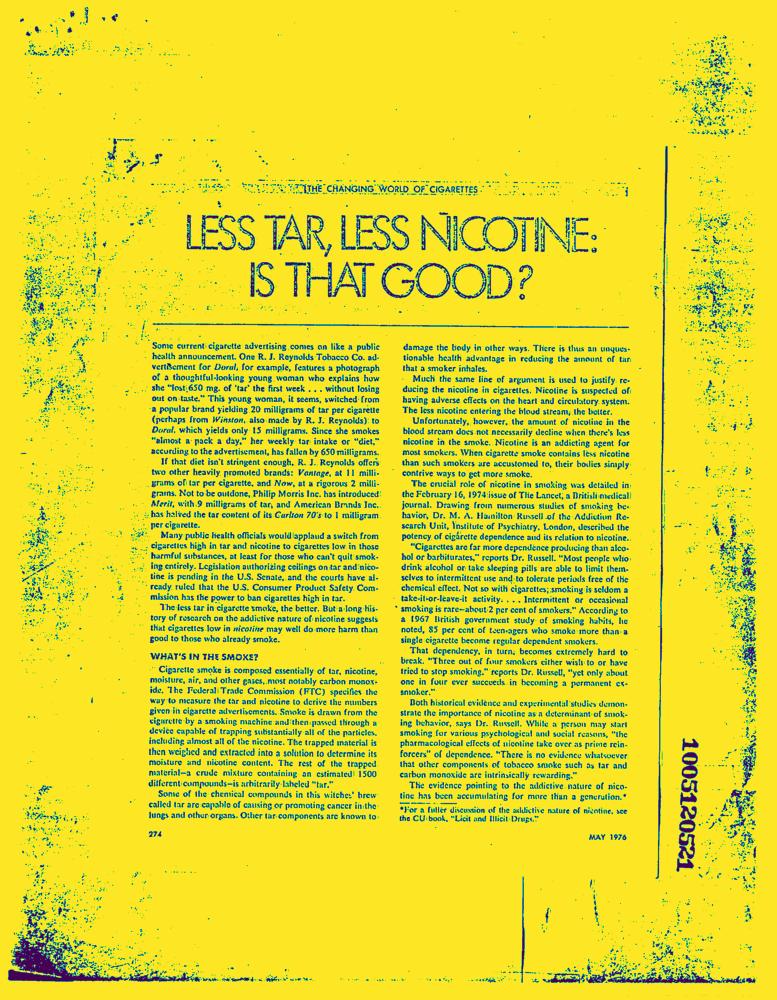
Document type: News-Article